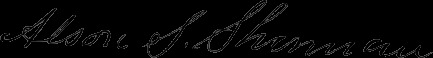
Signature of: alson sherman